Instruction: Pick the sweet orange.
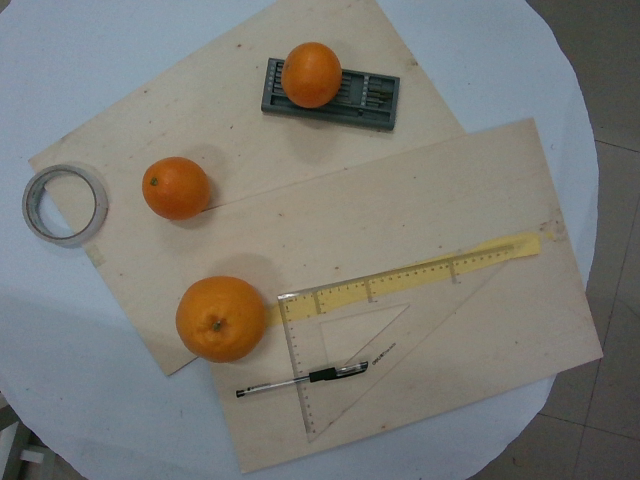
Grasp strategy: vertical